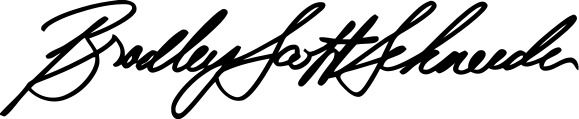
Signature of: brad schneider